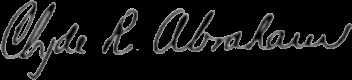
Signature of: clyde abraham